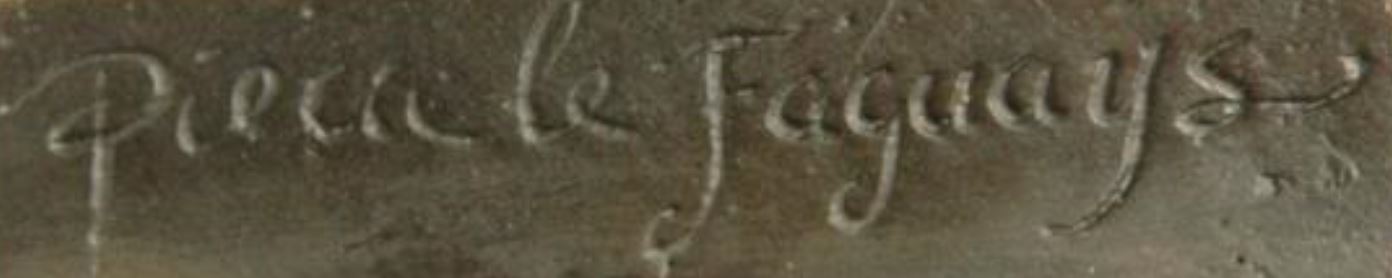
Signature of: pierre le faguays